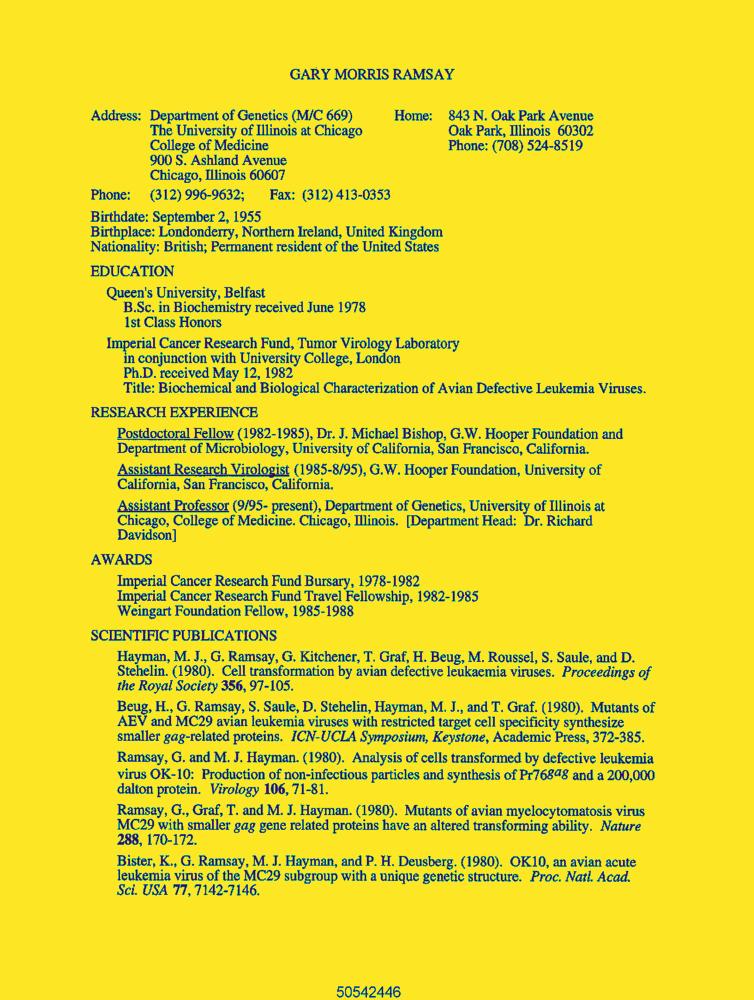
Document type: Resume-Doc